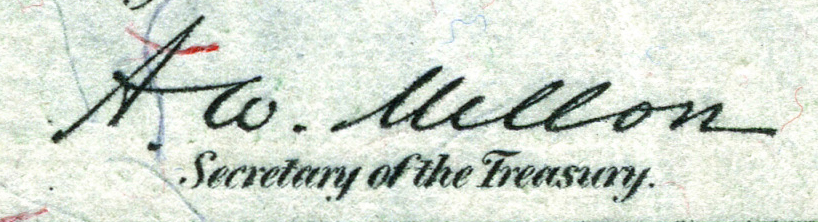
Signature of: andrew w mellon